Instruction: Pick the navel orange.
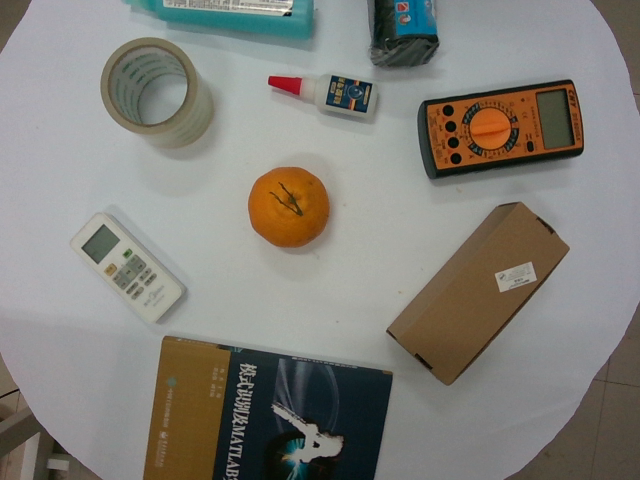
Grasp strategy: vertical